Identify and extract the amount in words, amount in numbers, payee name, cheque date, and bank name from the image.
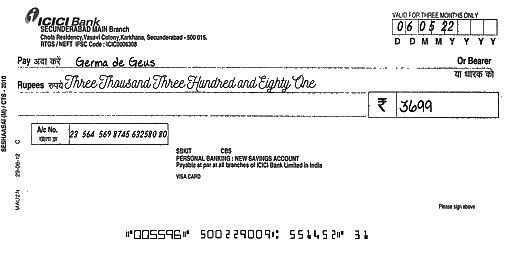
amt_in_words: Three Thousand Three Hundred and Eighty One
amt_in_figures: 3699
payee_name: Germa de Geus
bank_name: ICICI Bank
cheque_date: 06/05/22